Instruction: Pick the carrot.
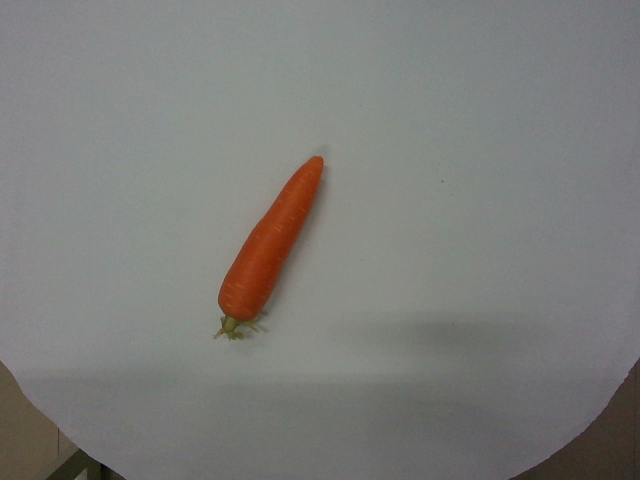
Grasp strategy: vertical